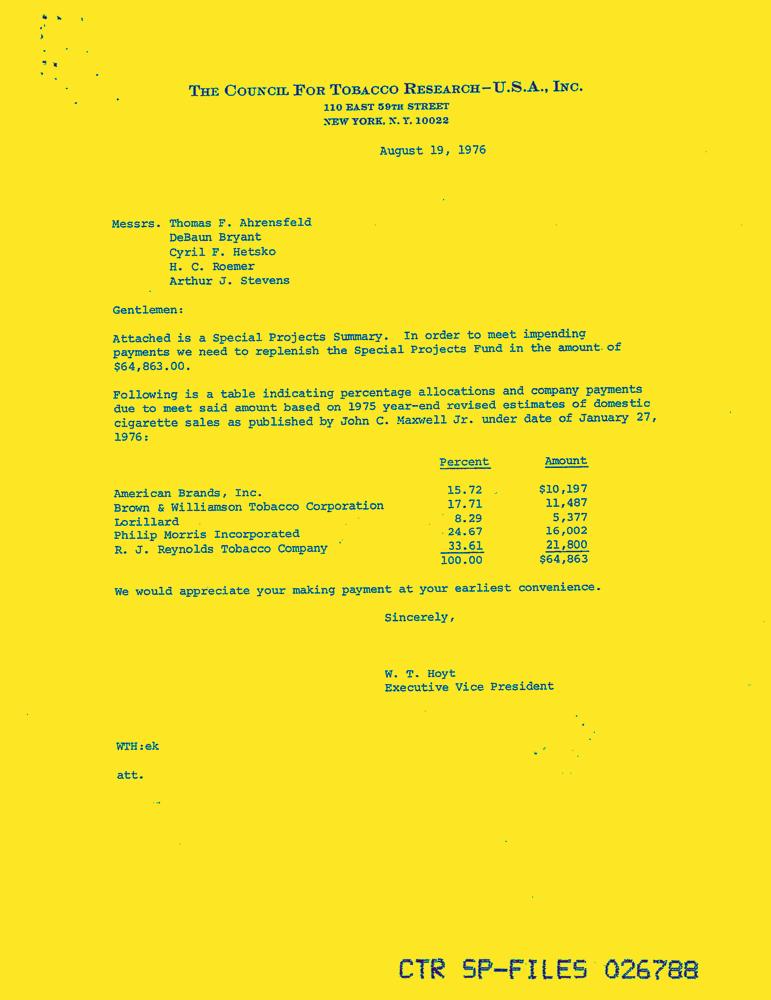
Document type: Letter-Doc